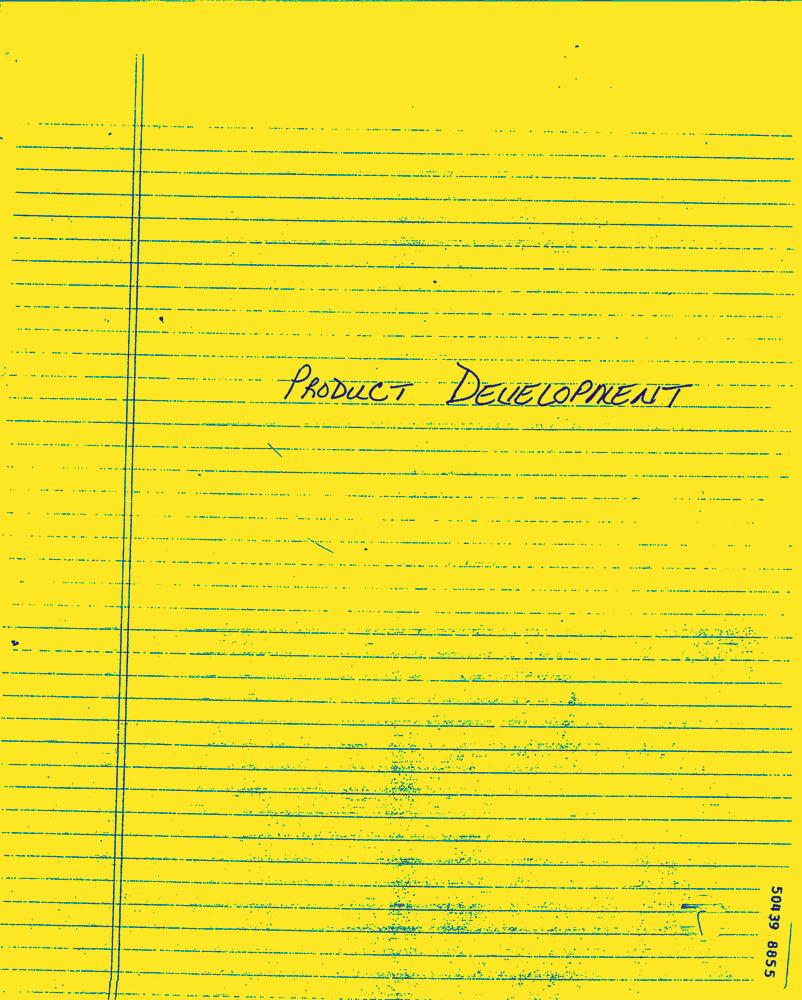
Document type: Hand-Written